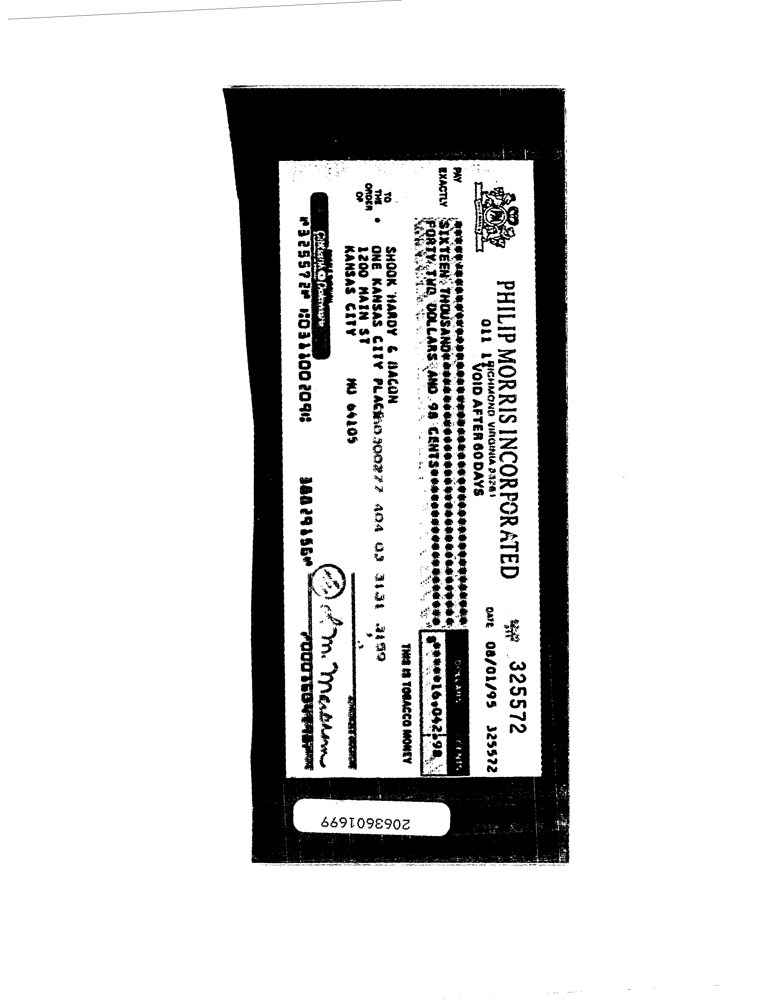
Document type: Invoice